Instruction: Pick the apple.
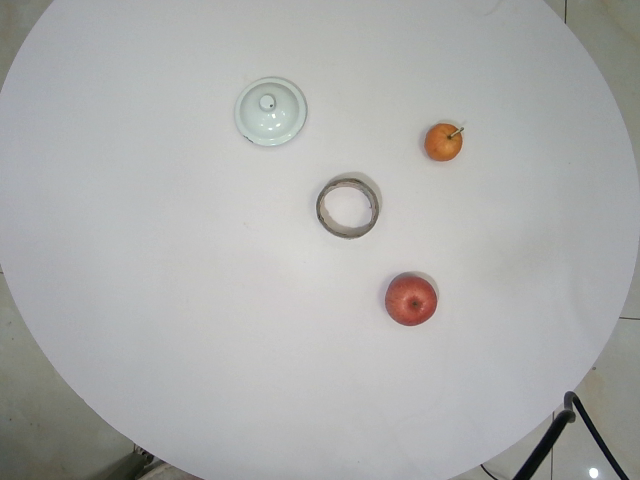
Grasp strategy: vertical